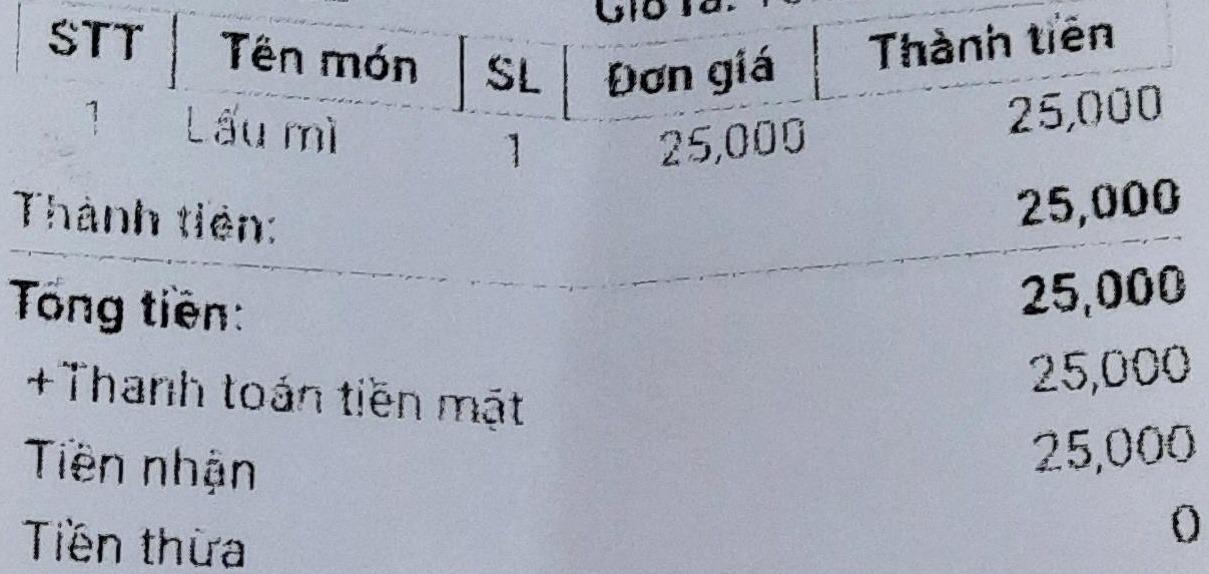
<table>
<tr>
<th>STT</th>
<th>Tên món</th>
<th>SL</th>
<th>Đơn giá</th>
<th>Thành tiền</th>
</tr>
<tr>
<td>1</td>
<td>Lẩu mì</td>
<td>1</td>
<td>25,000</td>
<td>25,000</td>
</tr>
</table>

Thành tiền: 25,000
Tổng tiền: 25,000
+Thanh toán tiền mặt 25,000
Tiền nhận 25,000
Tiền thừa 0